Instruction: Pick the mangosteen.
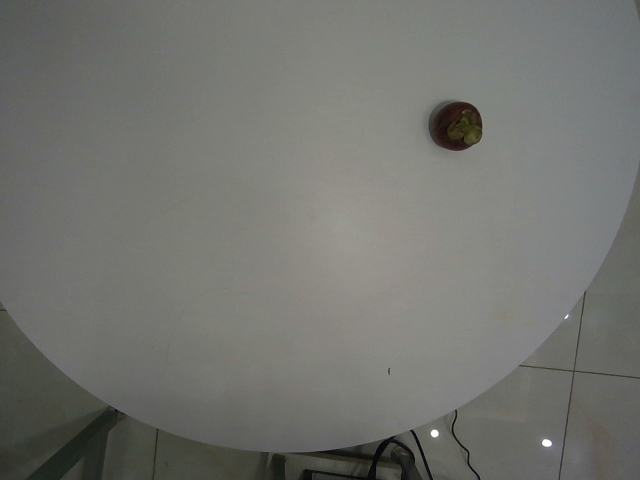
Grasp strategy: vertical